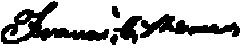
Signature of: francis cornwall sherman